Question: How is the history relevant to the case?
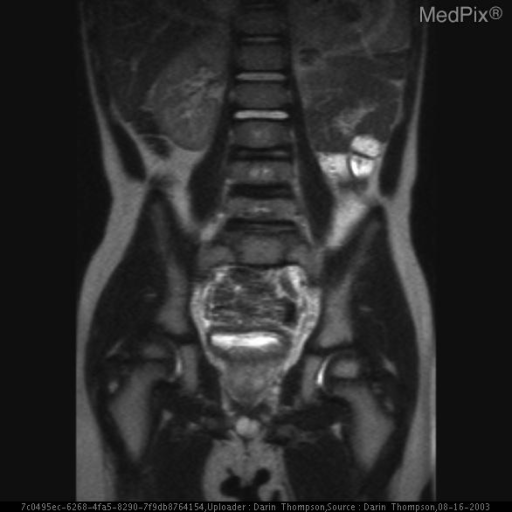
Answer: The patient's history of Urinary obstruction, hematuria. Afebrile w/o history of febrile illness. is key in understanding the case.